Question: What could the diagnosis suggest?
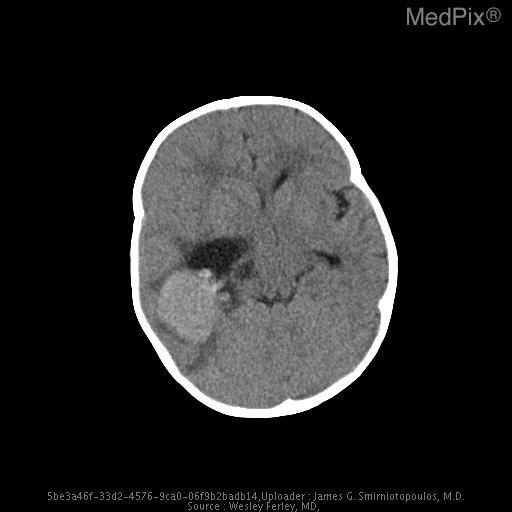
Answer: The possible diagnosis includes Choroid plexus carcinoma
Choroid plexus papilloma
PNET
Medulloepithelioma (infants)
Teratoma
Metastatic Adenocarcinoma (adults).